Question: Which state is mentioned in the document?
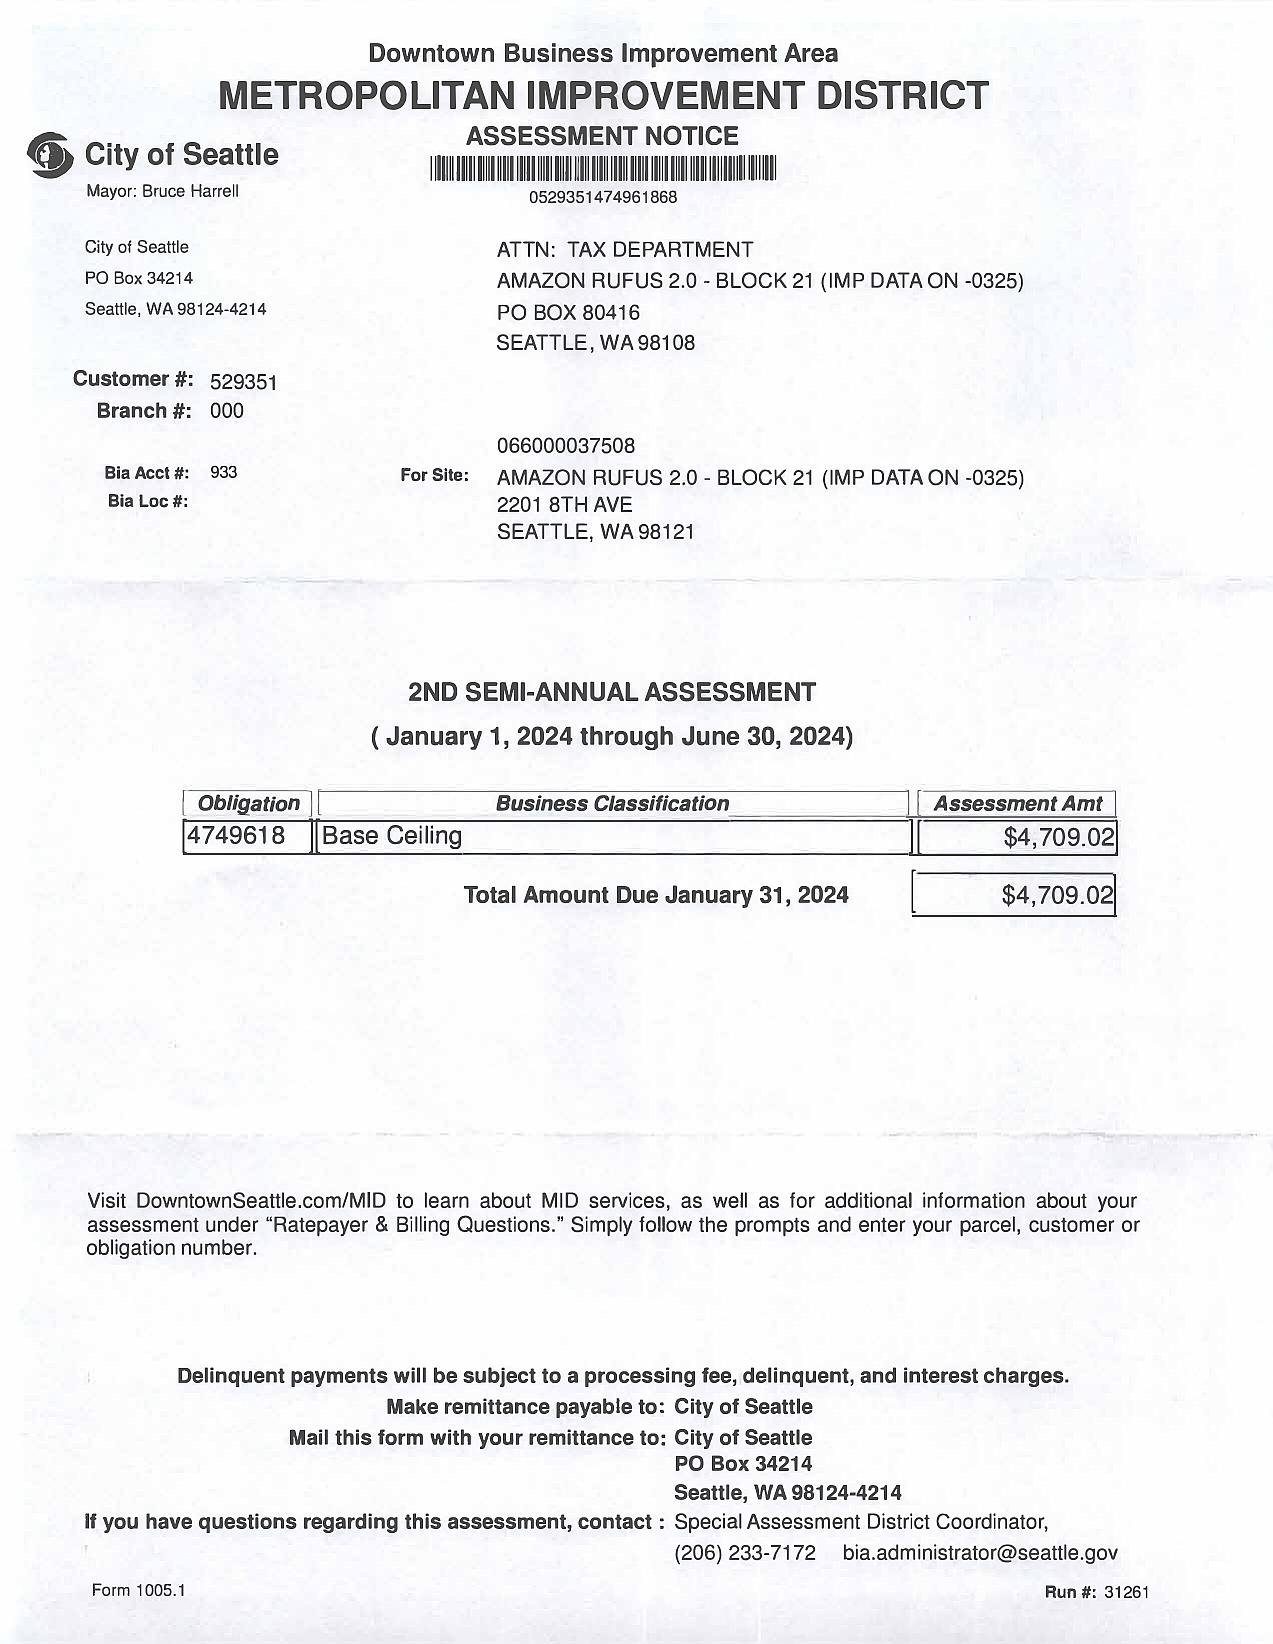
Answer: "WA"